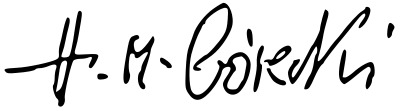
Signature of: henryk górecki